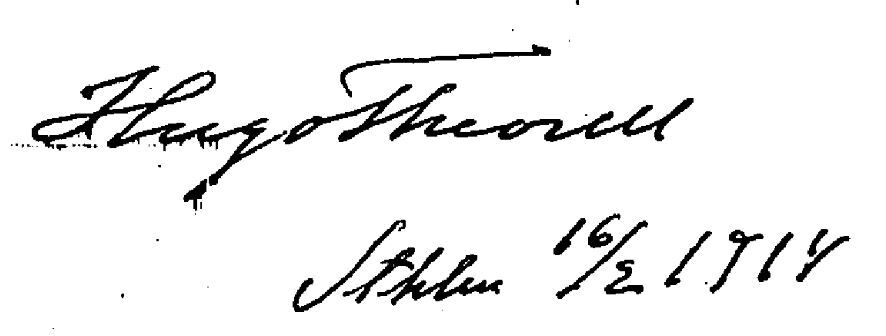
Signature of: hugo theorell